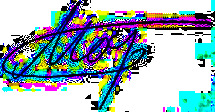
Signature of: maxim martsinkevich